Question: What is the main concern?
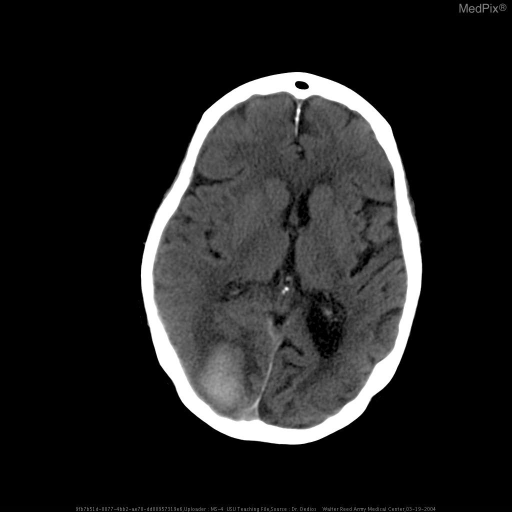
Answer: The findings suggest Parenchymal hematoma, right occipital lobe
Small amount of ventricular blood. A single, large intraparenchymal hemorrhage is present within the right occipital lobe measuring 3x2cm with adjacent edema.  There is mild mass effect.  Blood is also seen within the posterior horn of the right lateral ventricle.  A small amount of blood is seen within the posterior falx.  The right lateral ventricle is smaller than the left side.  The sulci, on the right posterior region, is effaced.  The left side appears grossly unremarkable.  Minimal opacification of the right sphenioid sinus is present.  Mastoids appear well aerated.  The rest of the findings appear unremarkable.. The patient might have a history of 89 y/o with past medical history significant for dementia and hypertension, noted to have altered mental status at home..